Question: What is the main concern?
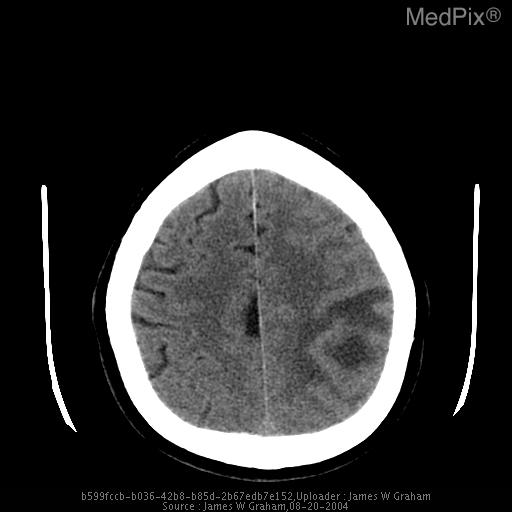
Answer: The findings suggest CT: Low attenuation focus in the post left parietal lobe, with surrounding vasogenic edema. Second lesion in the left temporal lobe, with irregular central high attenuation consistent with hemorrhage. There is not a clear connection between the two discrete lesions. The cerebral sulci and left lateral ventricle are effaced, and there is mild midline shift.

MR: Left posterior parietal and left temporal lesions with peripheral enhancement, and surrounding vasogenic edema. The temporal lesion has very low central signal on T2 weighted images. Mass effect as seen on CT.. CT: Low attenuation focus in the post left parietal lobe, with surrounding vascogenic edema. Second lesion in the left temporal lobe, with irregular central high attenuation consistent with hemorrhage. There is not clear connect between the two discrete lesions. The cerebral sulci and left lateral ventricle are effaced, and there is mild midline shift. The patient might have a history of 61 year old white male with 2 weeks of difficulty concentrating and remembering, slower movements. High blood pressure, otherwise healthy, though wife has noticed subtle changes in mentation over last 6 months.